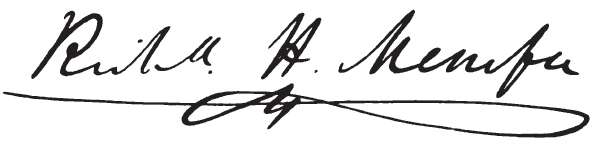
Signature of: richard menefee